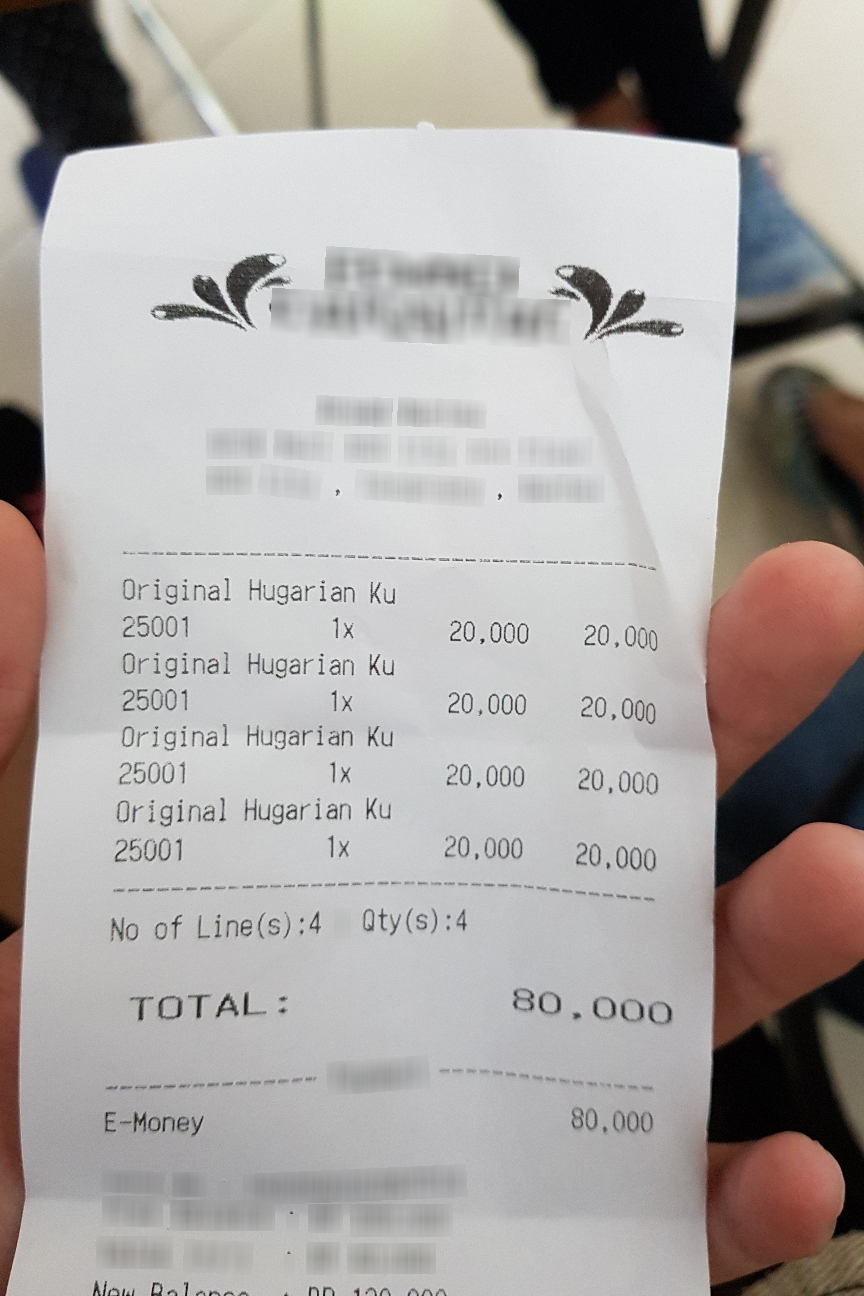
Number of items: 4
Total: 80,000
OCR text regions:
text: Original
text: Hugarian
text: Ku
text: 25001
text: 1x
text: 20,000
text: 20,000
text: Original
text: Hugarian
text: Ku
text: 25001
text: 1x
text: 20,000
text: 20,000
text: Original
text: Hugarian
text: Ku
text: 25001
text: 1x
text: 20,000
text: 20,000
text: Original
text: Hugarian
text: Ku
text: 25001
text: 1x
text: 20,000
text: 20,000
text: TOTAL:
text: 80,000
text: No
text: of
text: Line(s):
text: 4
text: Qty(s):
text: 4
text: E-Money
text: 80,000